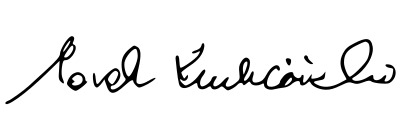
Signature of: marek kuchciński